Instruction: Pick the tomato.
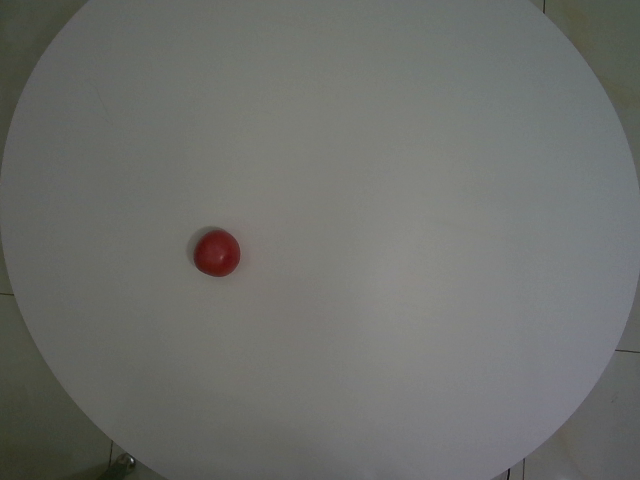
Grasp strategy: vertical